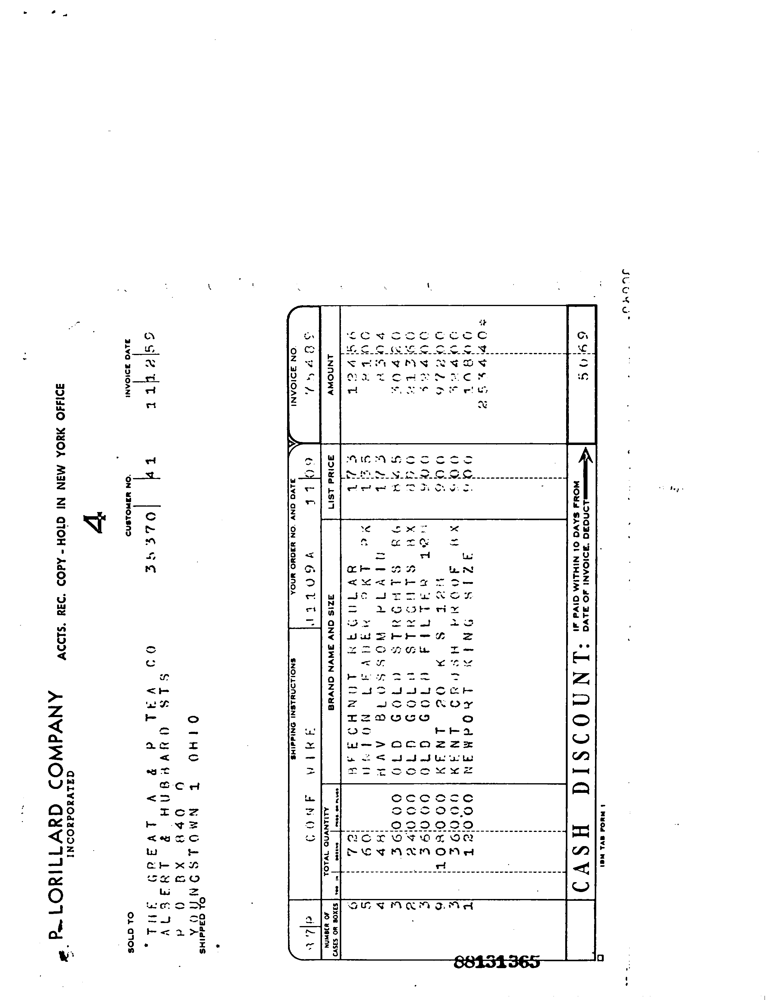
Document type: Invoice